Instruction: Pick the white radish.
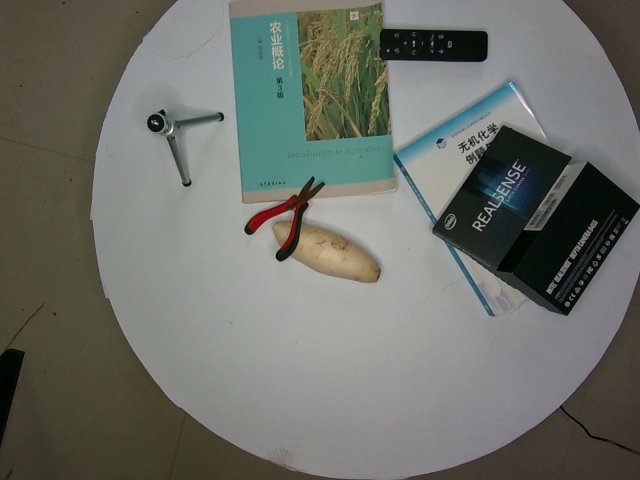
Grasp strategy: vertical